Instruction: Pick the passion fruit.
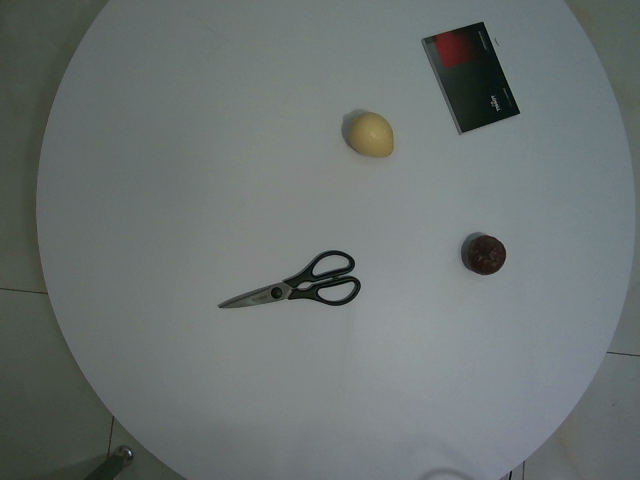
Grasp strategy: vertical